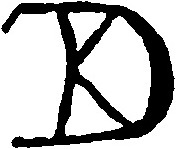
Signature of: hendrick de keyser